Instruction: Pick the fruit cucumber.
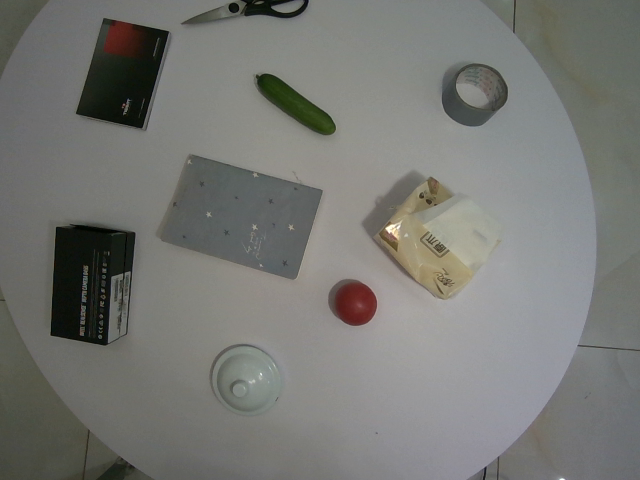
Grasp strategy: vertical